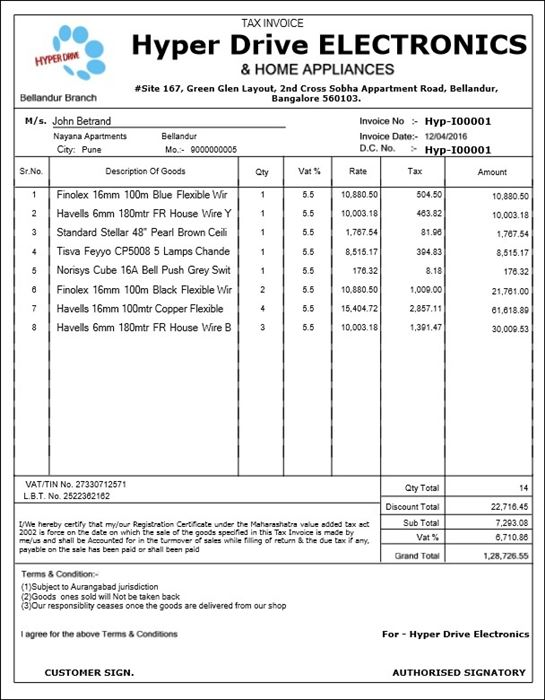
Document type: Invoice